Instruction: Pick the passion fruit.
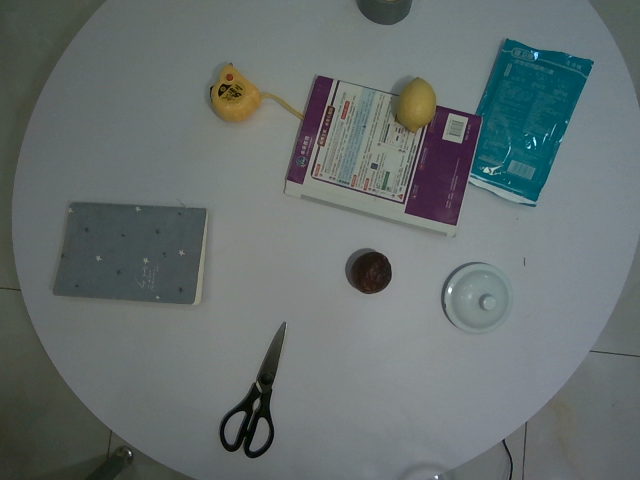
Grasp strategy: vertical